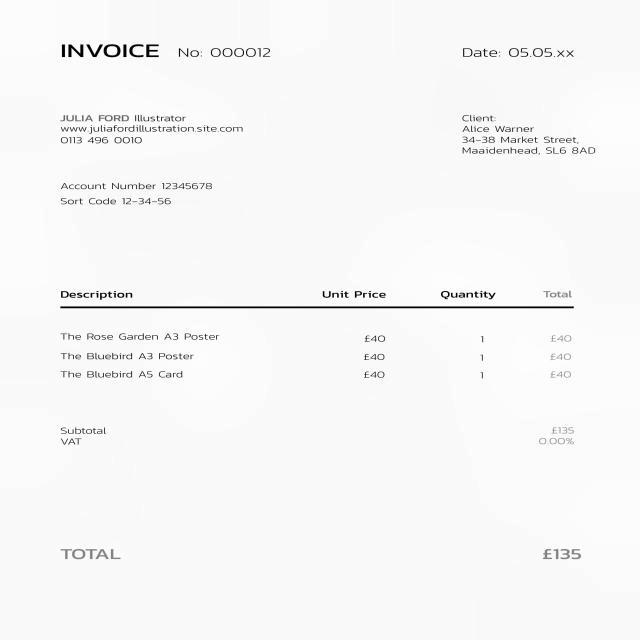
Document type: Invoice